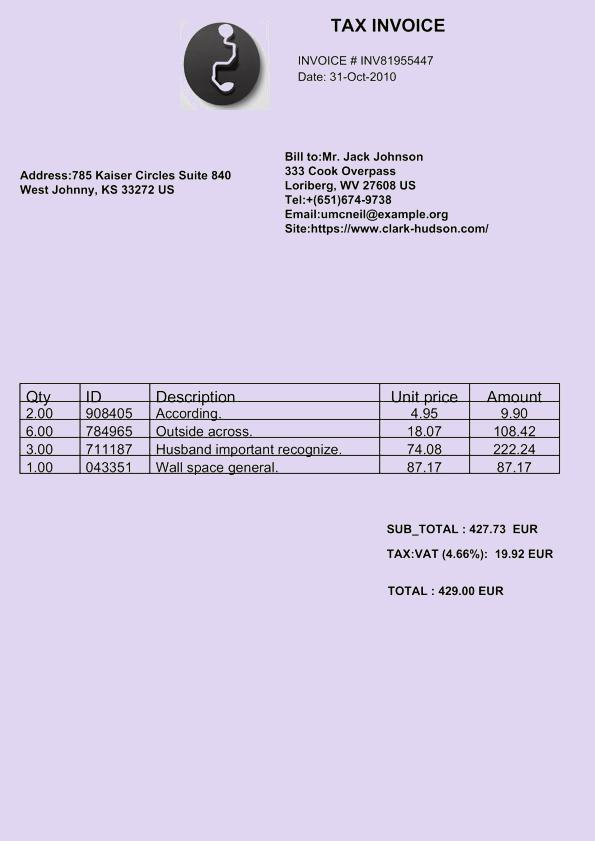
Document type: Invoice